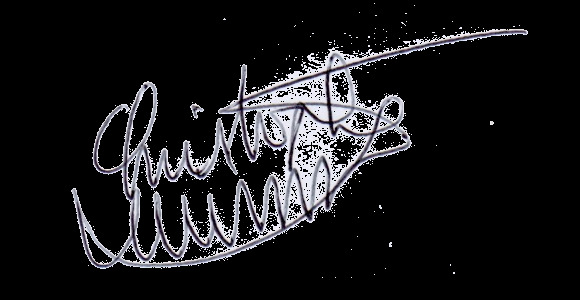
Signature of: christophe wurm